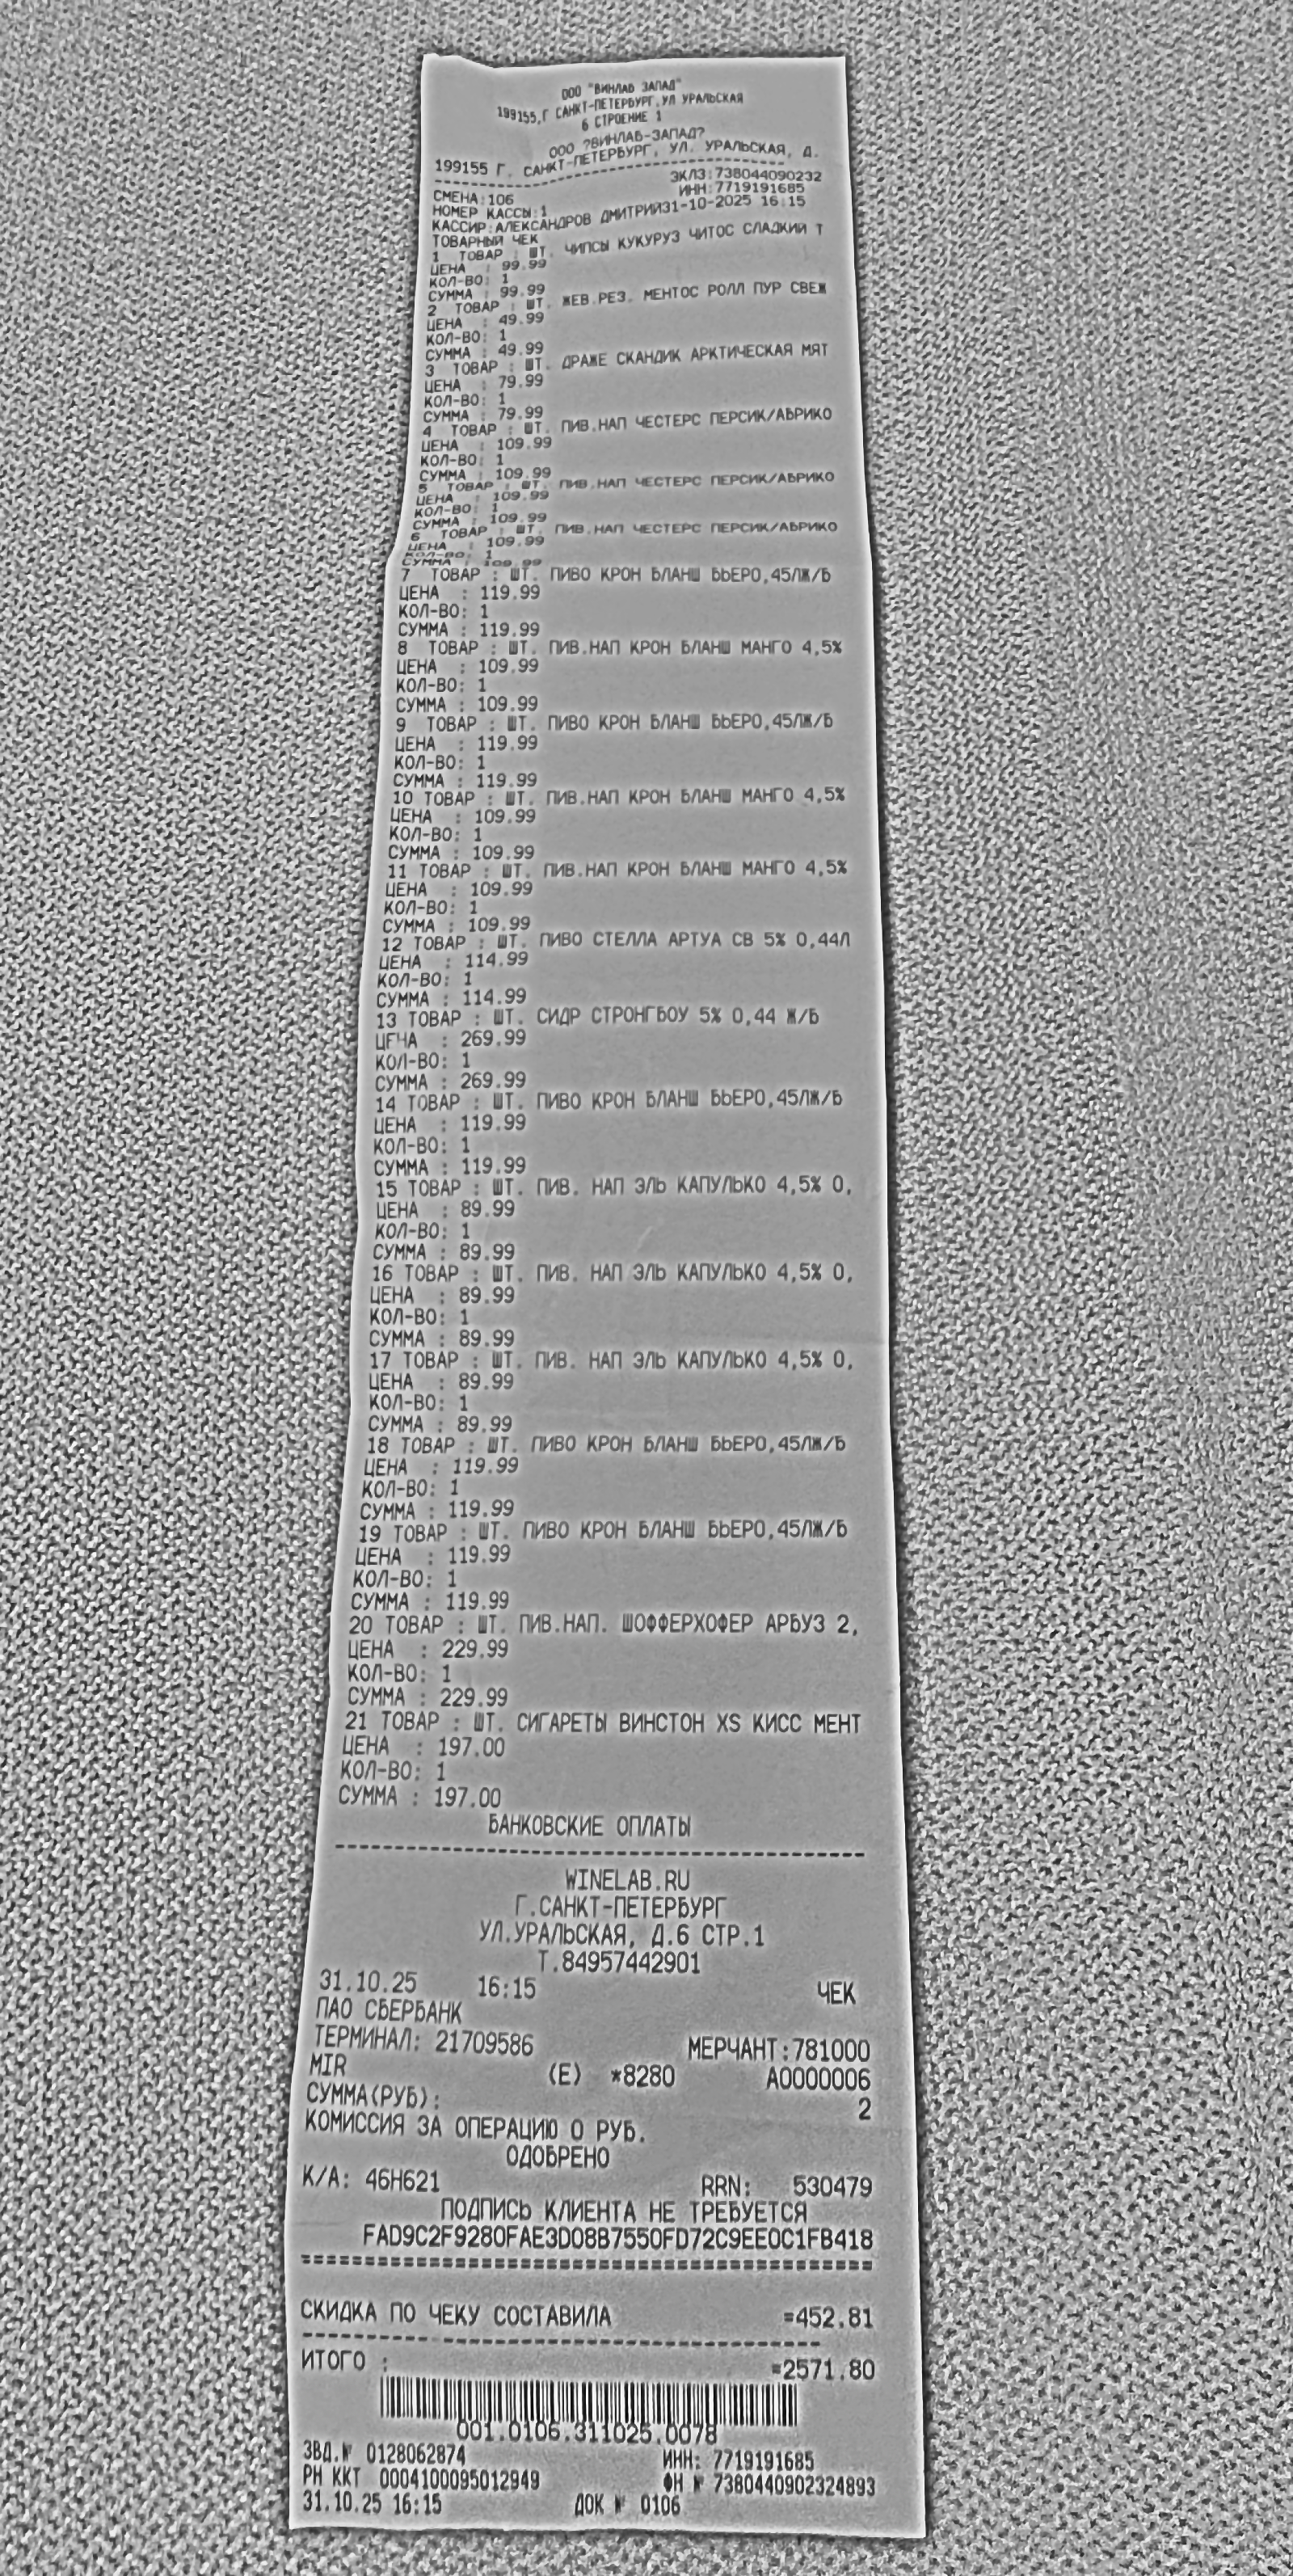
Продавец: ООО "ВИНЛАБ ЗАПАД"
ИНН: 7719191685
Дата: 31.10.25
Товары: 1 ТОВАР ШТ. ЧИПСЫ КУКУРУЗ ЧИТОС СЛАДКИЙ Т; 2 ТОВАР ШТ. ЖЕВ.РЕЗ. МЕНТОС РОЛЛ ПУР СВЕЖ; 3 ТОВАР ШТ. ДРАЖЕ СКАНДИК АРКТИЧЕСКАЯ МЯТ; 4 ТОВАР ШТ. ПИВ.НАП ЧЕСТЕРС ПЕРСИК/АБРИКО; 5 ТОВАР ШТ. ПИВ.НАП ЧЕСТЕРС ПЕРСИК/АБРИКО; 6 ТОВАР ШТ. ПИВ.НАП ЧЕСТЕРС ПЕРСИК/АБРИКО; 7 ТОВАР ШТ. ПИВО КРОН БЛАНШ БЬЕРО,45ЛЖ/Б; 8 ТОВАР ШТ. ПИВ.НАП КРОН БЛАНШ МАНГО 4,5%; 9 ТОВАР ШТ. ПИВО КРОН БЛАНШ БЬЕРО,45ЛЖ/Б; 10 ТОВАР ШТ. ПИВ.НАП КРОН БЛАНШ МАНГО 4,5%; 11 ТОВАР ШТ. ПИВ.НАП КРОН БЛАНШ МАНГО 4,5%; 12 ТОВАР ШТ. ПИВО СТЕЛЛА АРТУА СВ 5% О,44Л; 13 ТОВАР ШТ. СИДР СТРОНГБОУ 5% О,44 Ж/Б; 14 ТОВАР ШТ. ПИВО КРОН БЛАНШ БЬЕРО,45ЛЖ/Б; 15 ТОВАР ШТ. ПИВ. НАП ЭЛЬ КАПУЛЬКО 4,5% О,; 16 ТОВАР ШТ. ПИВ. НАП ЭЛЬ КАПУЛЬКО 4,5% О,; 17 ТОВАР ШТ. ПИВ. НАП ЭЛЬ КАПУЛЬКО 4,5% О,; 18 ТОВАР ШТ. ПИВО КРОН БЛАНШ БЬЕРО,45ЛЖ/Б; 19 ТОВАР ШТ. ПИВО КРОН БЛАНШ БЬЕРО,45ЛЖ/Б; 20 ТОВАР ШТ. ПИВ.НАП. ШОФФЕРХОФЕР АРБУЗ 2,; 21 ТОВАР ШТ. СИГАРЕТЫ ВИНСТОН ХS КИСС МЕНТ
Количество: 1; 1; 1; 1; 1; 1; 1; 1; 1; 1; 1; 1; 1; 1; 1; 1; 1; 1; 1; 1; 1
Цена: 99.99; 49.99; 79.99; 109.99; 109.99; 109.99; 119.99; 109.99; 119.99; 109.99; 109.99; 114.99; 269.99; 119.99; 89.99; 89.99; 89.99; 119.99; 119.99; 229.99; 197.00
Сумма: 99.99; 49.99; 79.99; 109.99; 109.99; 109.99; 119.99; 109.99; 119.99; 109.99; 109.99; 114.99; 269.99; 119.99; 89.99; 89.99; 89.99; 119.99; 119.99; 229.99; 197.00
Итого: 2571.80